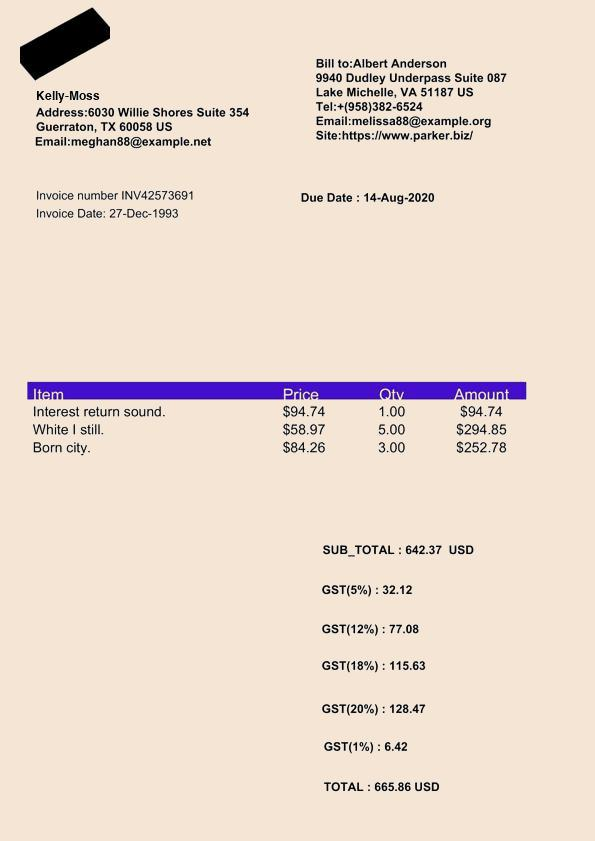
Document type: Invoice